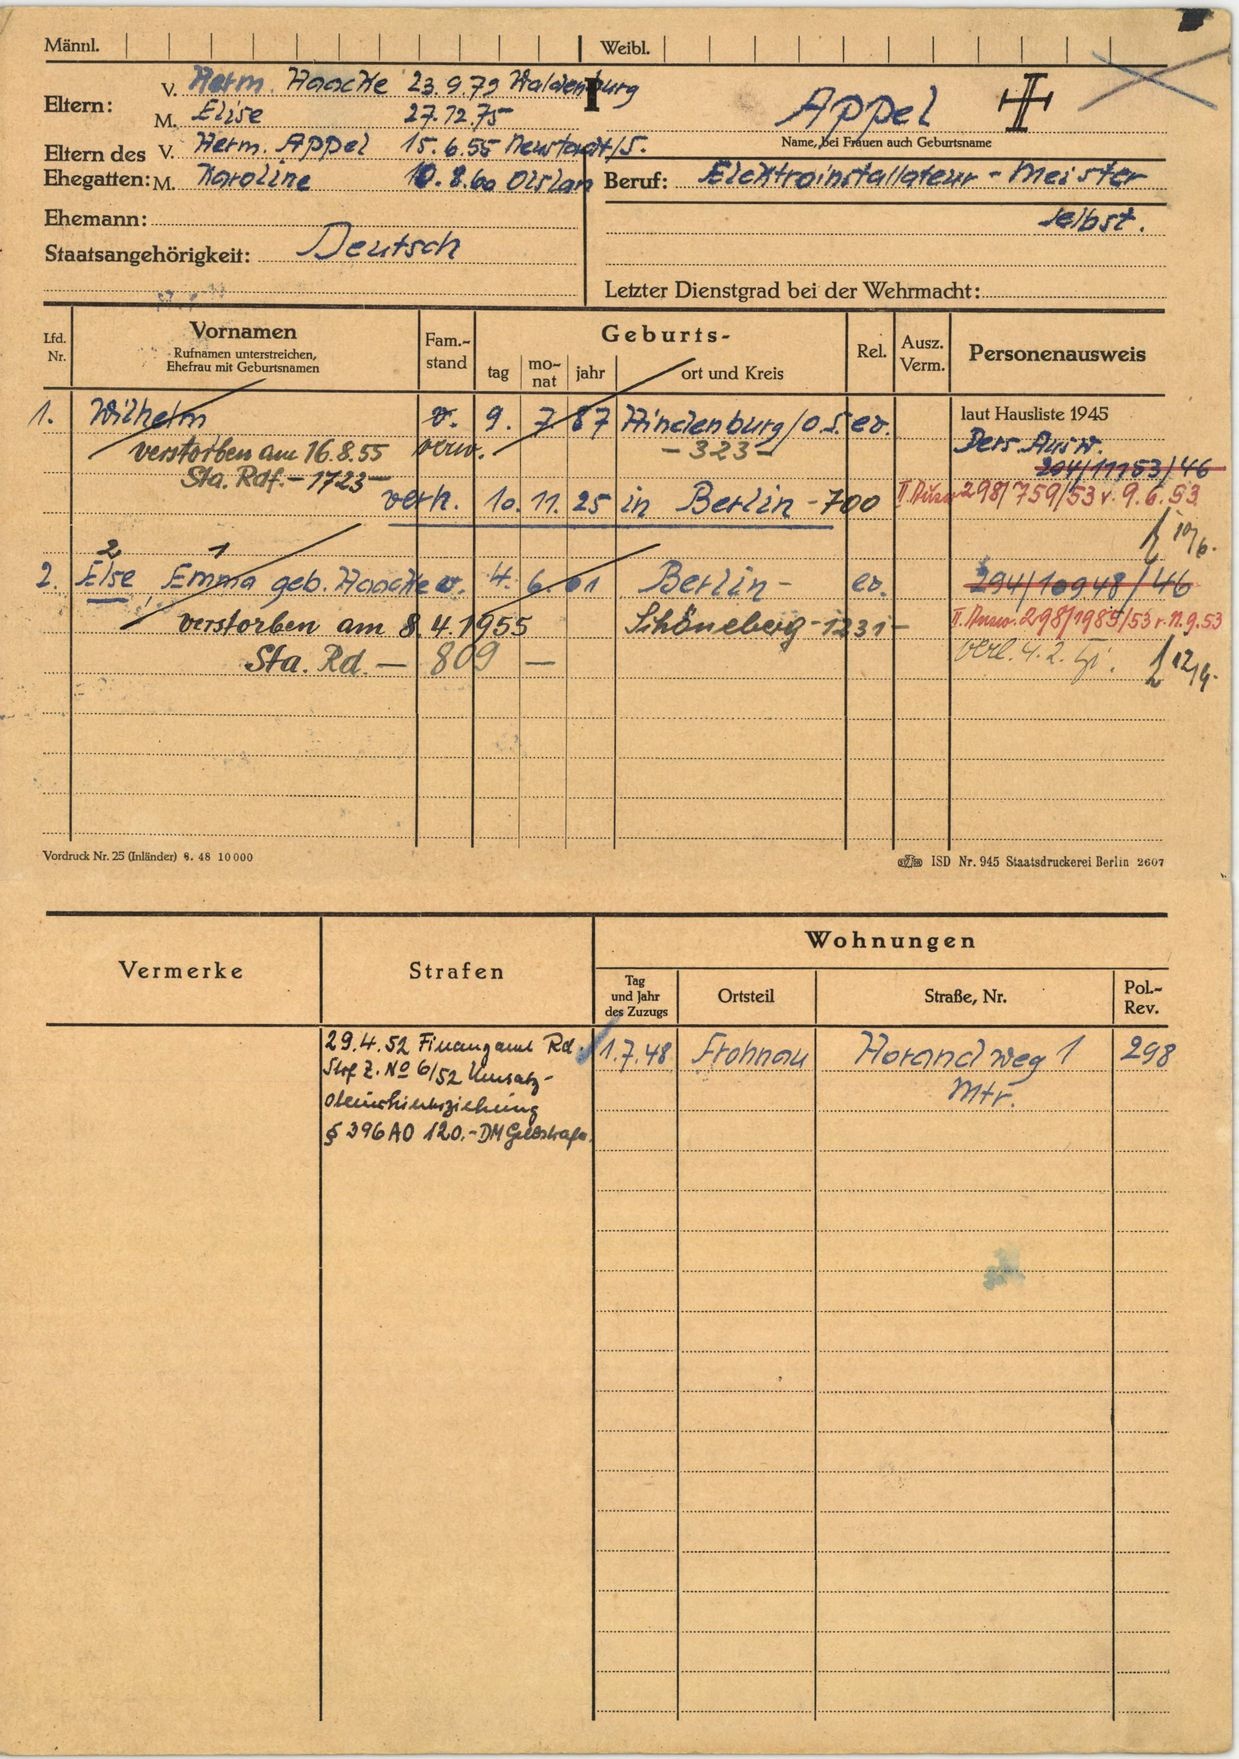
Appel